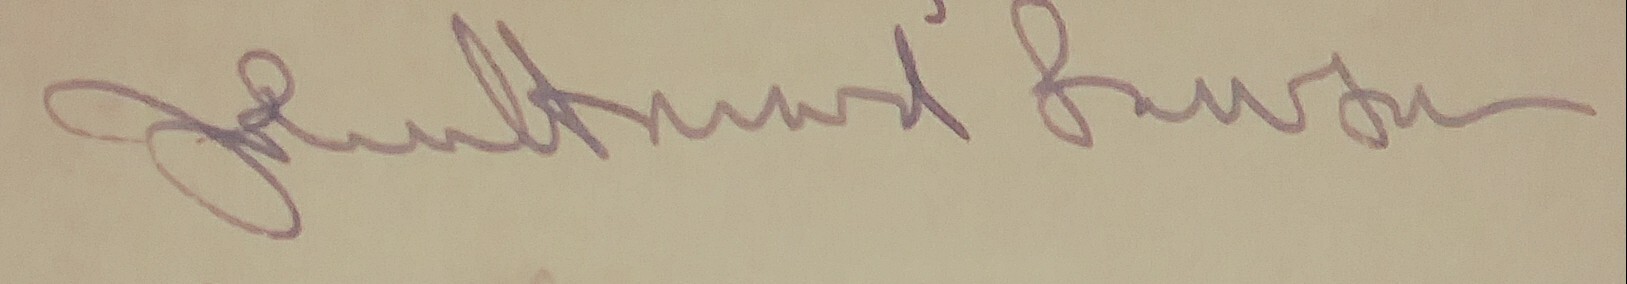
Signature of: john howard lawson